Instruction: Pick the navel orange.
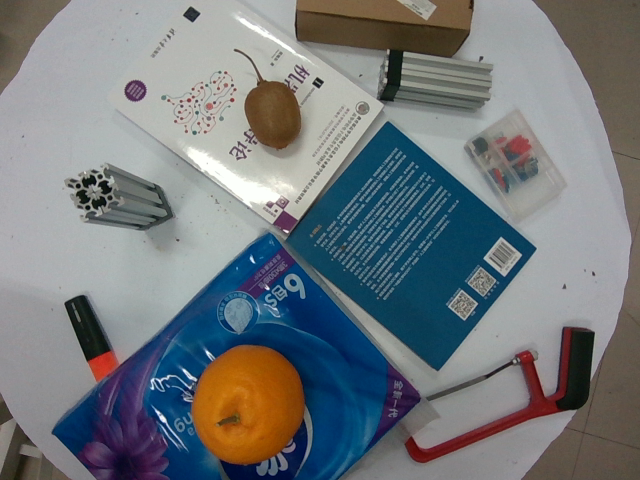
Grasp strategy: vertical